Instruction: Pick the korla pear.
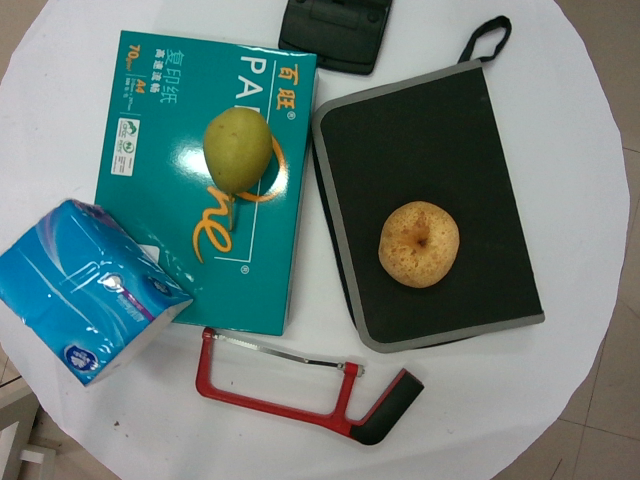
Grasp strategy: vertical